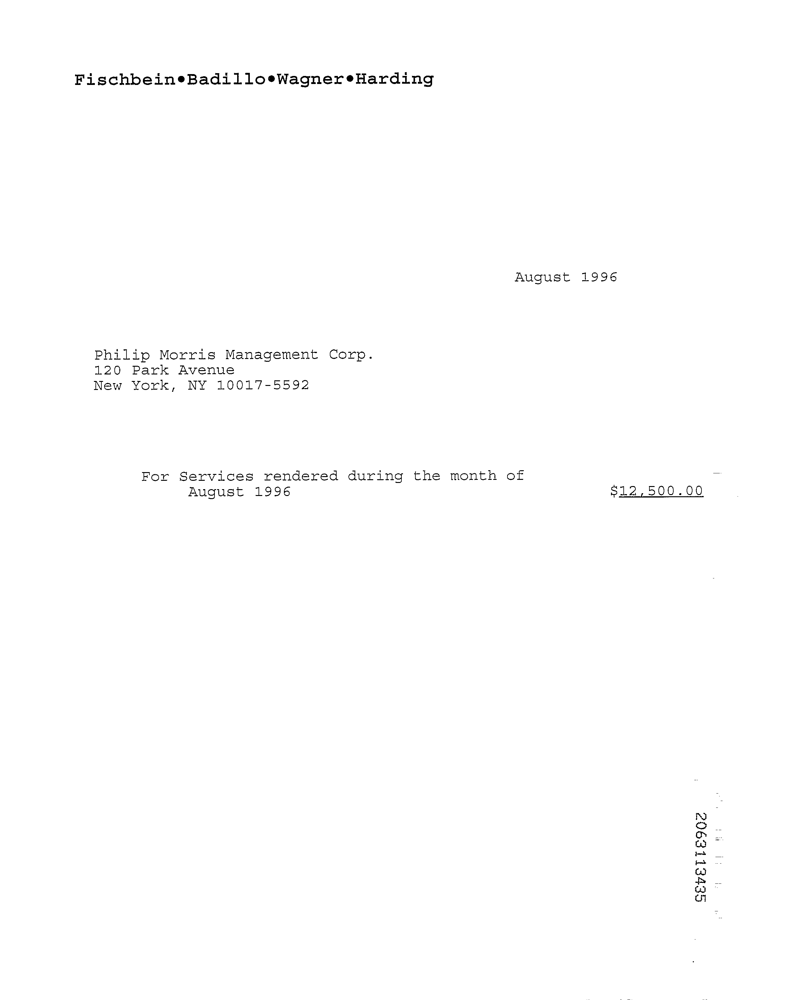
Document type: Invoice